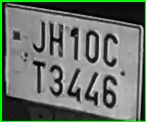
License plate number: JH 10CT 3446